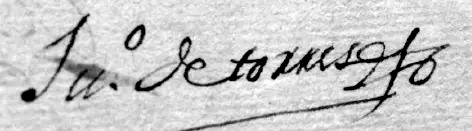
Signature of: juan de torres